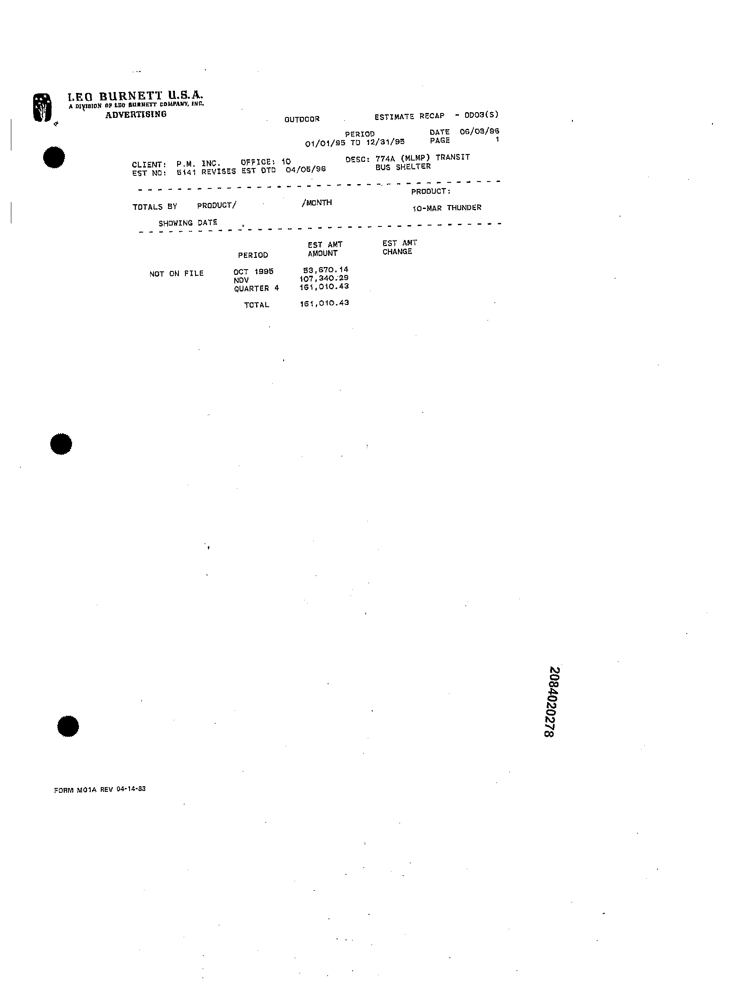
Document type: Invoice